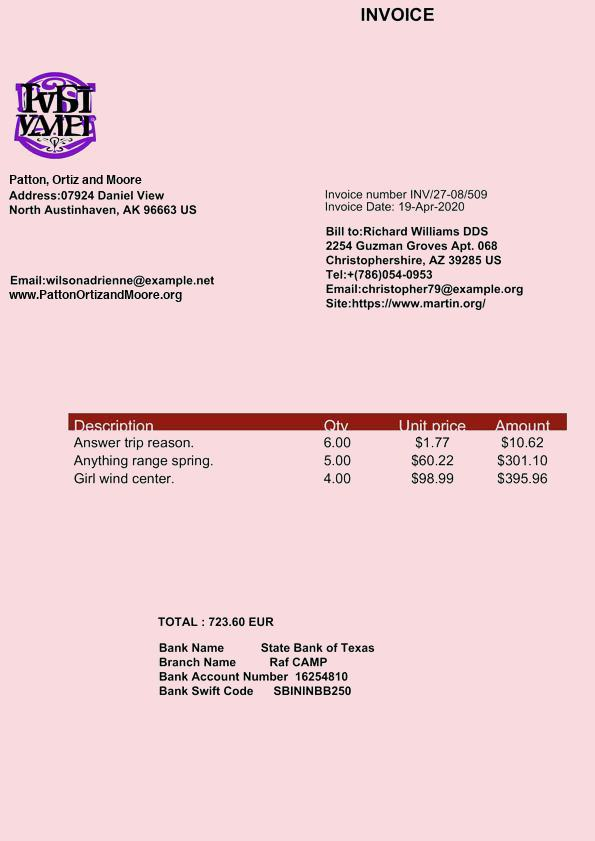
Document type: Invoice